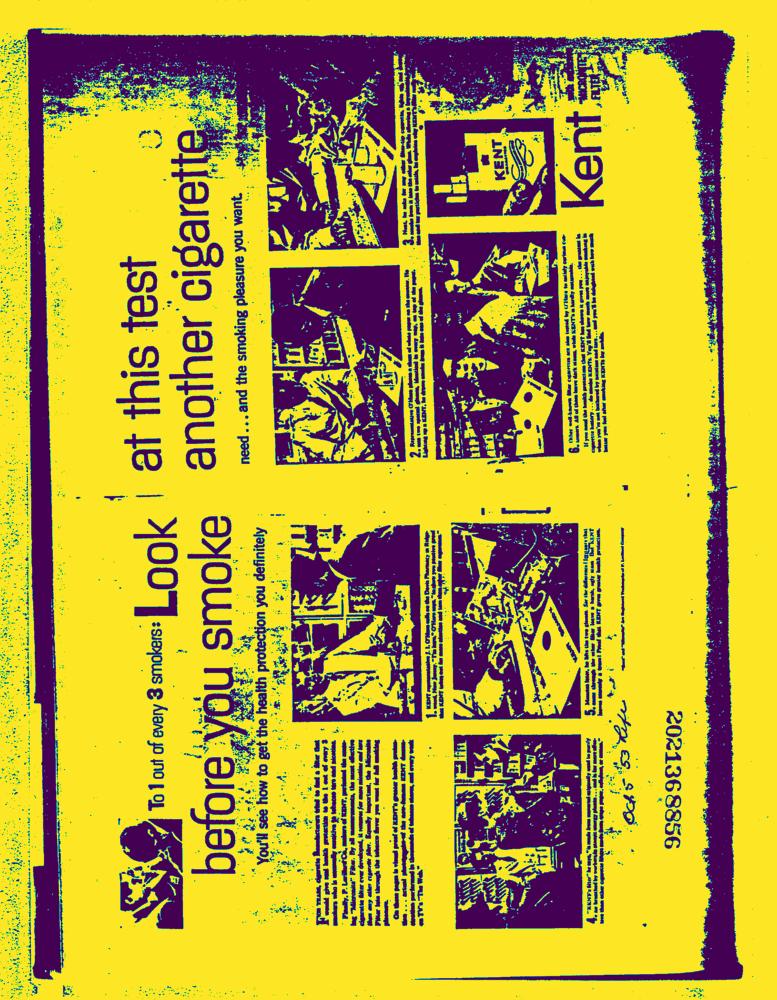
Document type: AD